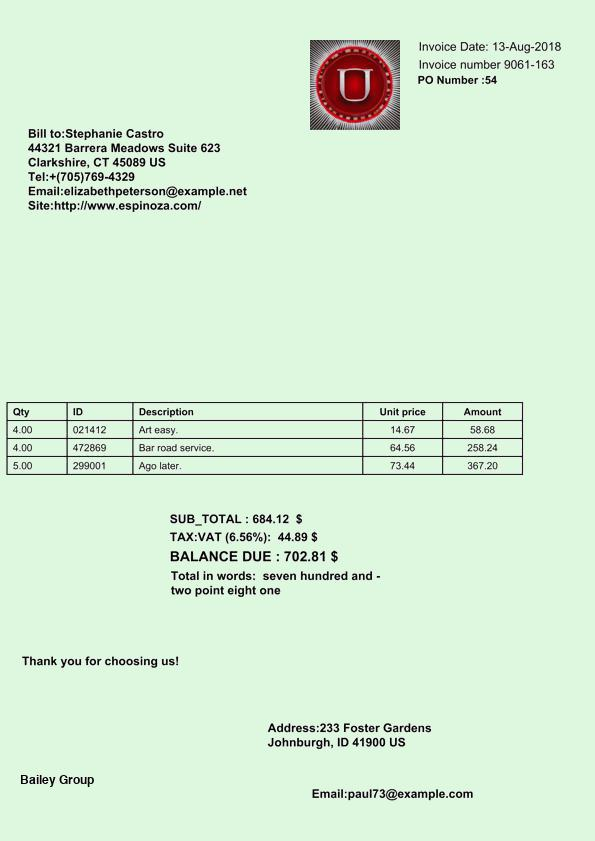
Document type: Invoice